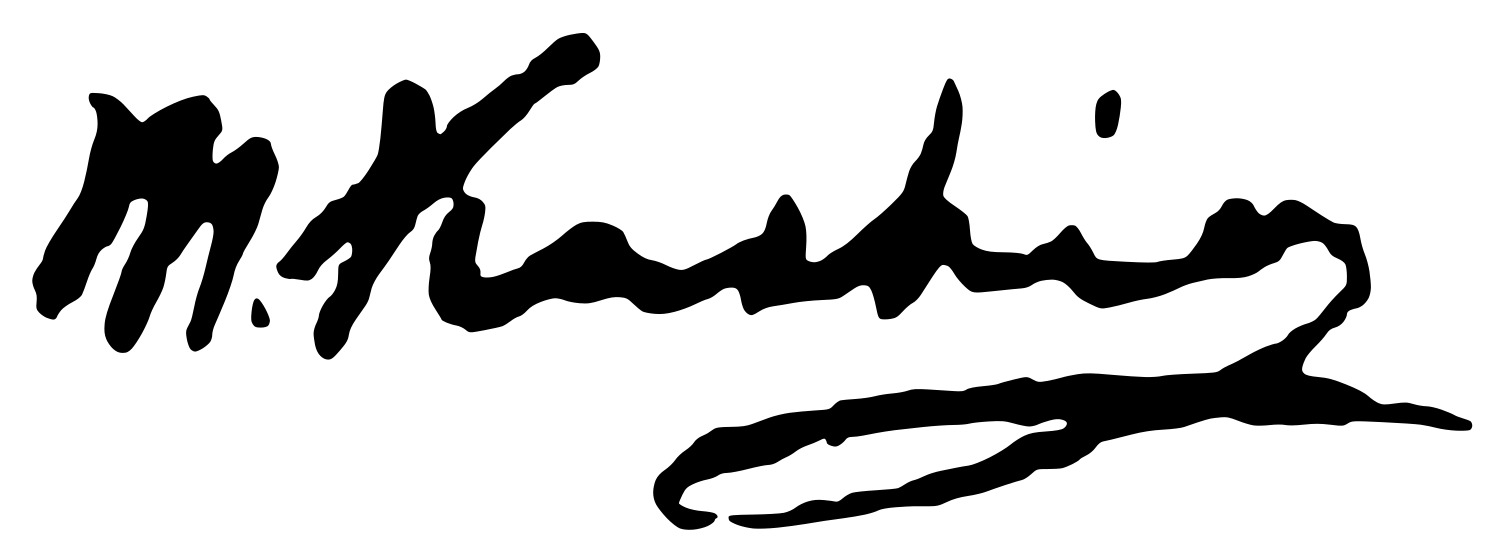
Signature of: mariko kashio